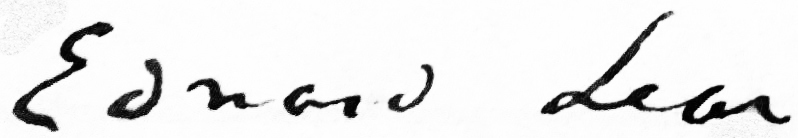
Signature of: edward lear